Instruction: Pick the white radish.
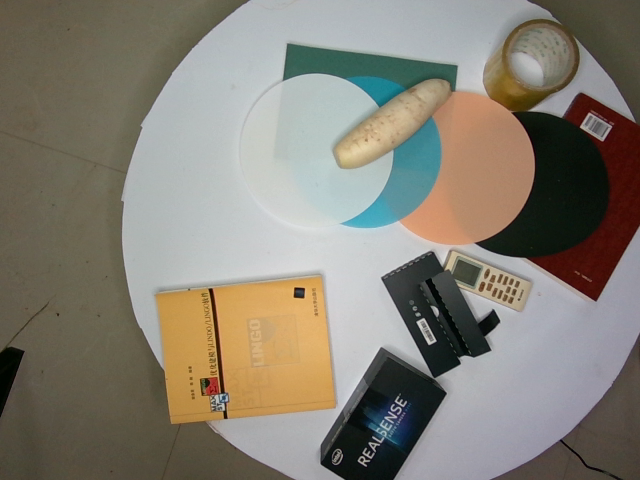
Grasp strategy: vertical